Question: What is the filing due date as per the document?
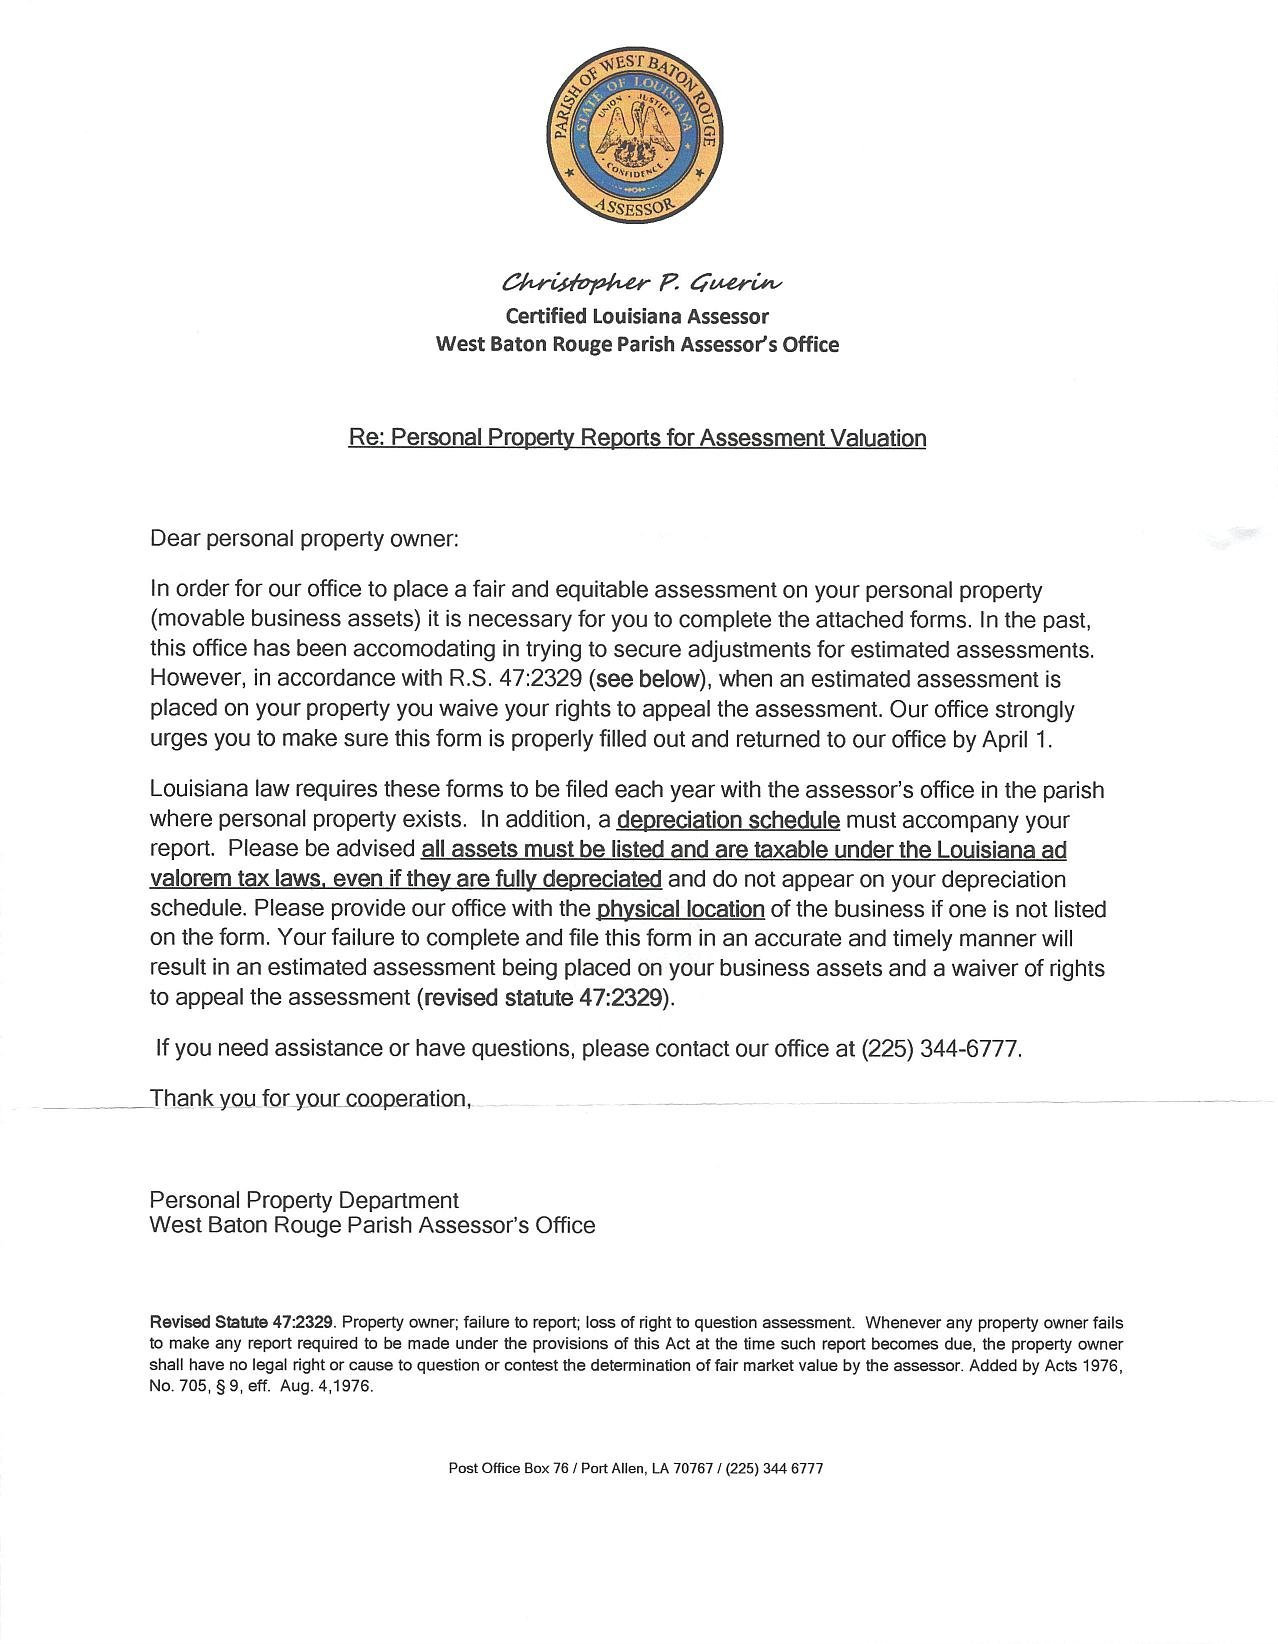
Answer: "1-Apr"